Question: What was observed in the imaging?
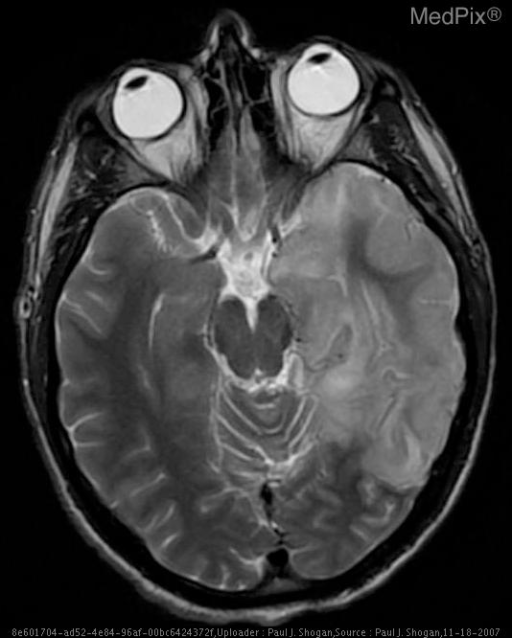
Answer: The imaging shows Non-contrast CT: Hypoattenuation in the left temporal and inferior frontal lobes.  Mild mass effect is also seen with effacement of the Sylvian cistern, and Ambient cistern.

Contrast enhanced CT:  Patchy peripheral enhancement in the bilateral temporal lobes, and insula.  There are also foci of circumscribed low density within the left insula, and evidence of subtle mass effect.

MRI:

DWI: T2 signal hyperintensity with restricted diffusion, in the left temporal lobe, and bilateral insula.

T2WI: Increased signal intensity and swelling of the gray matter of the left temporal lobe with mild mass effect, evidenced by effacement of the Ambient cistern at the left medial temporal lobe and midbrain.  Additionally, there is mild increased signal intensity of the right medial temporal lobe.  Also, there is increased signal intensity in the left greater than right insular gray matter.

Coronal T2-weighted FLAIR MR shows bilateral asymmetric involvement of the medial temporal lobes and insula.

T1WI:  Low signal intensity in the left greater than right insula secondary to surrounding edema, with no evidence of hyperintensity to suggest the presence of subacute blood products.

Post-gadolinium T1WI demonstrates patchy peripheral enhancement in the left temporal lobe, and left greater than right insula. Axial T2 weighted image demonstrates increased signal intensity and swelling of the gray matter of the left temporal lobe with mild mass effect, evidenced by effacement of the Ambient cistern at the left medial temporal lobe and midbrain.  Additionally, there is mild increased signal intensity of the right medial temporal lobe..